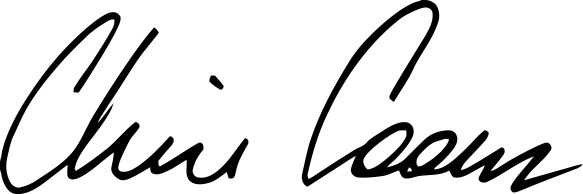
Signature of: chris coons